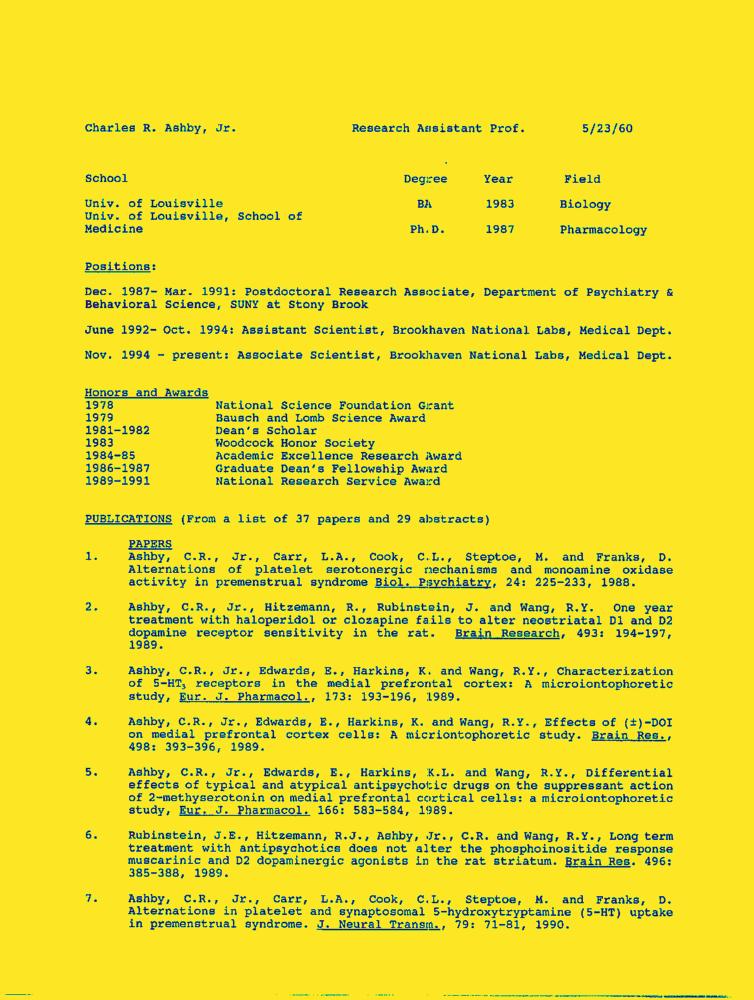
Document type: Resume-Doc